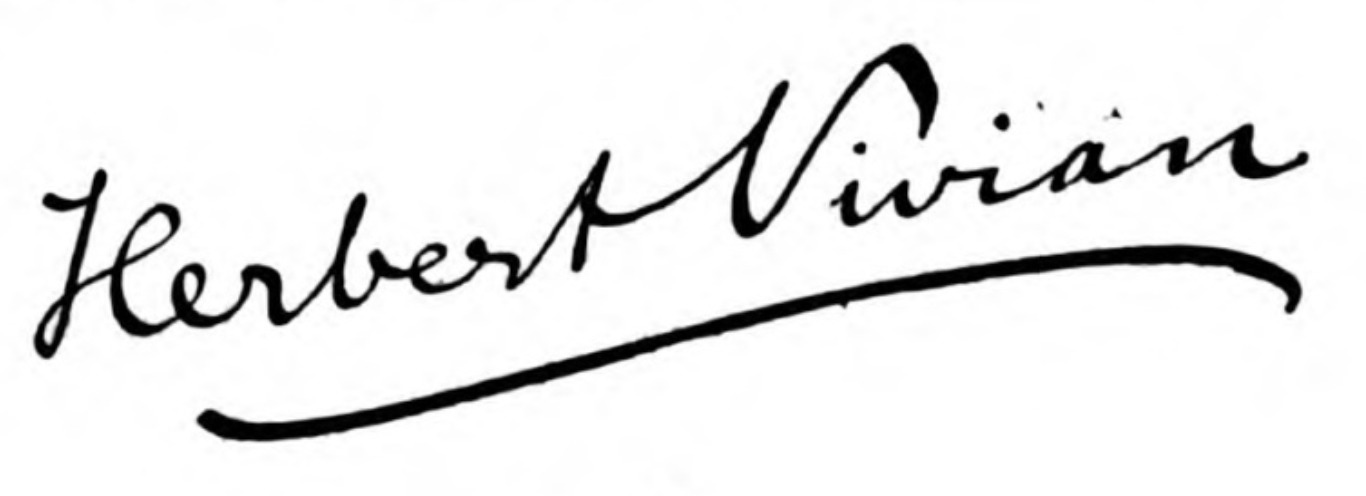
Signature of: herbert vivian